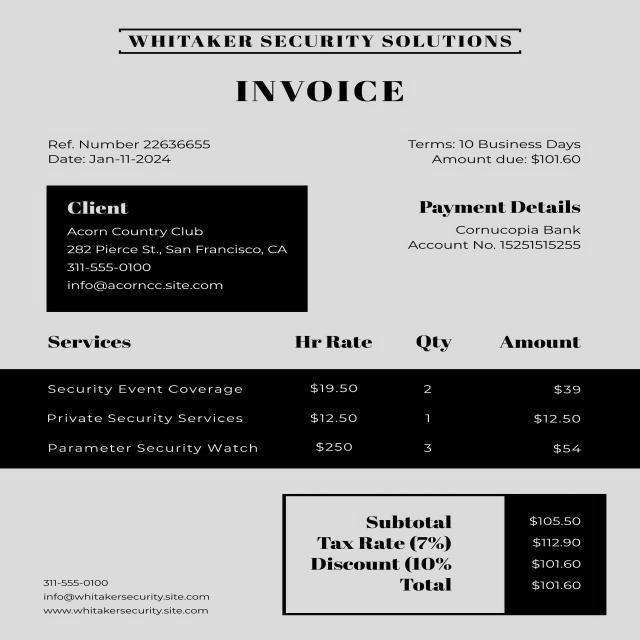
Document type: Invoice